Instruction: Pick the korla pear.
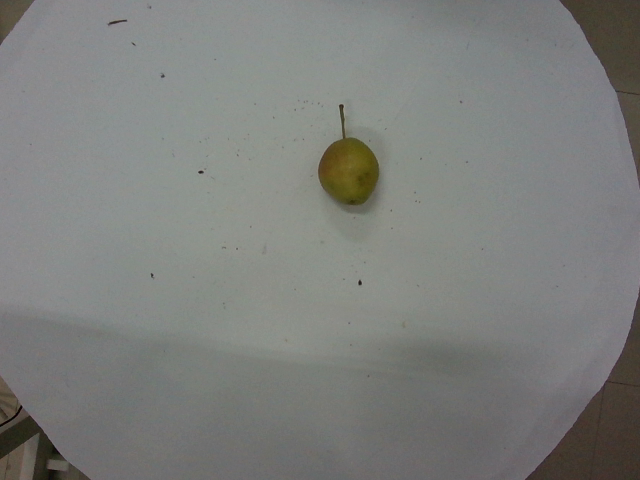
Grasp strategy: vertical